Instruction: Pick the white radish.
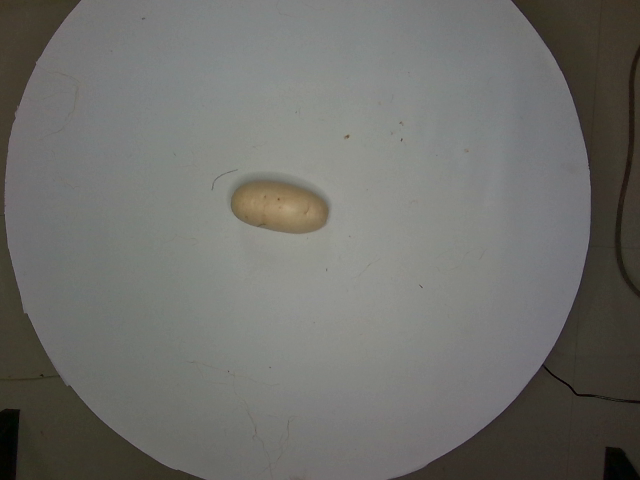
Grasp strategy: vertical